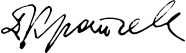
Signature of: danail krapchev